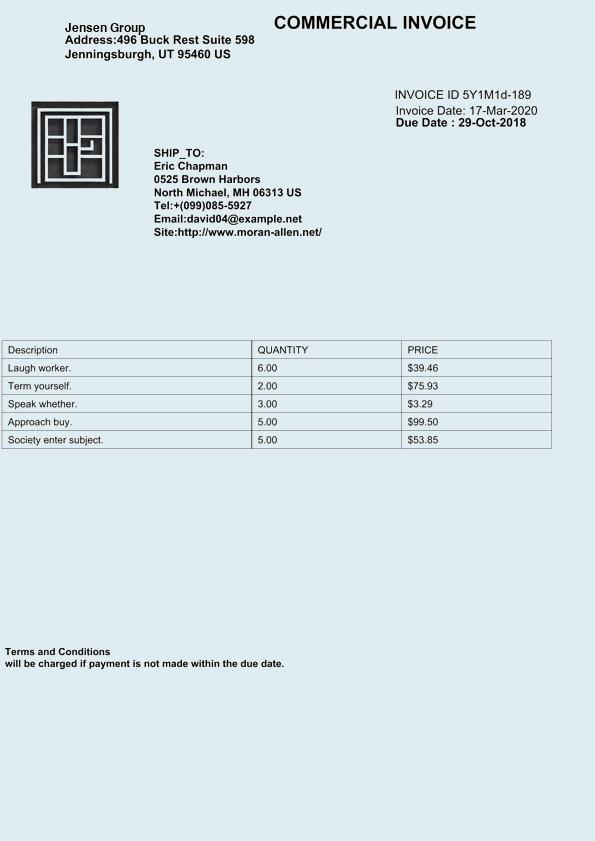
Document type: Invoice